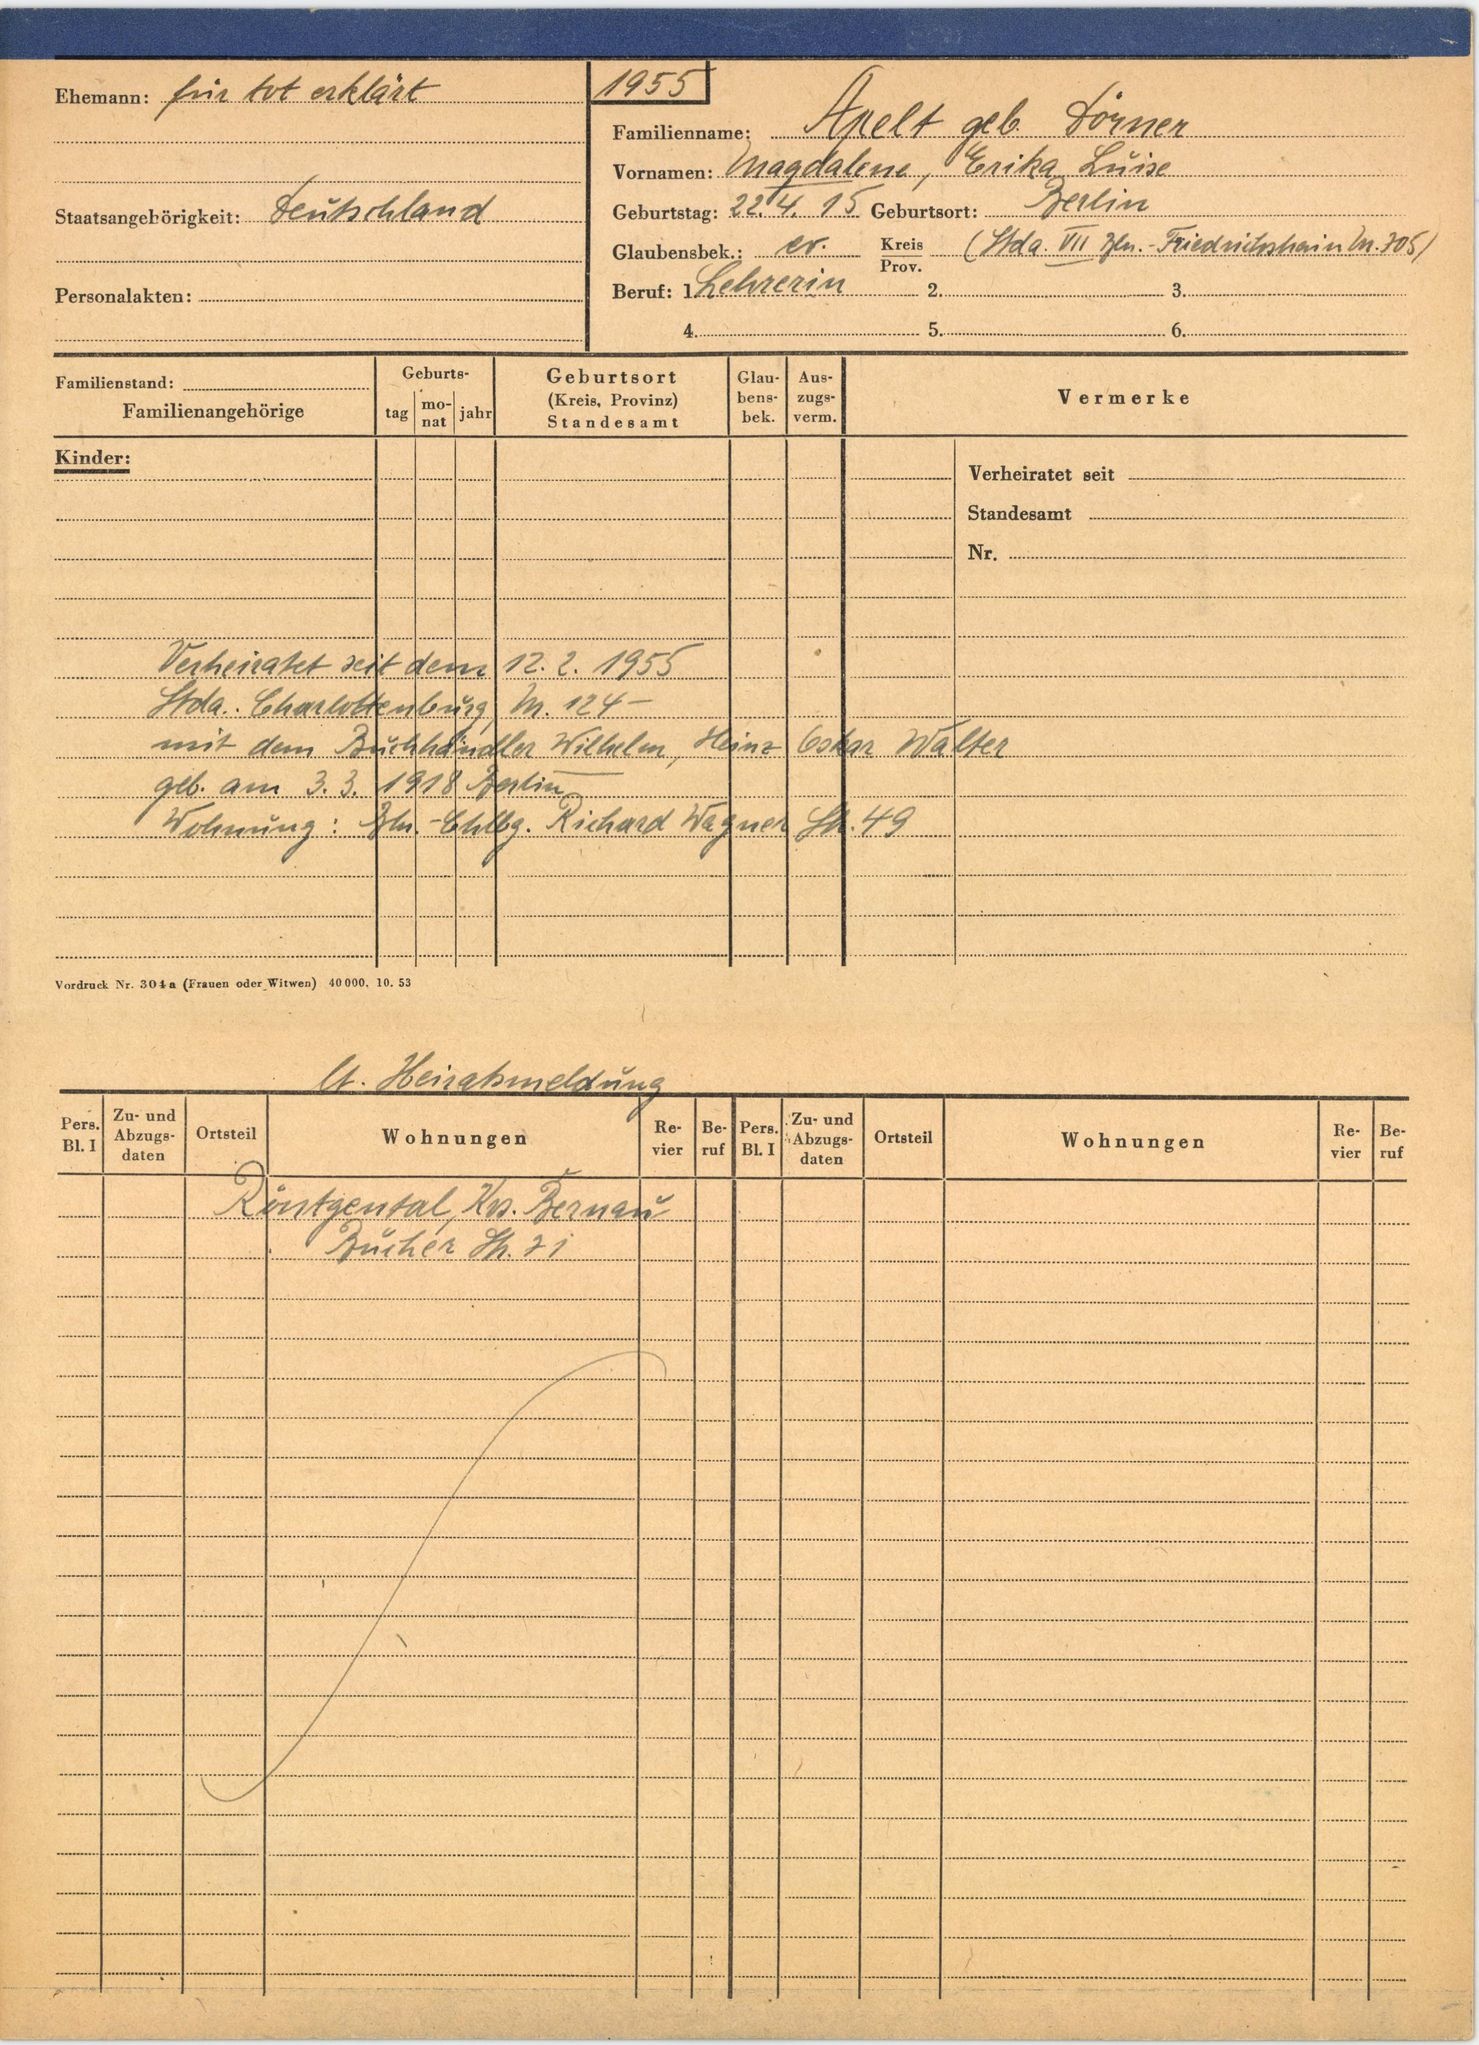
Apelt geb. Dörner